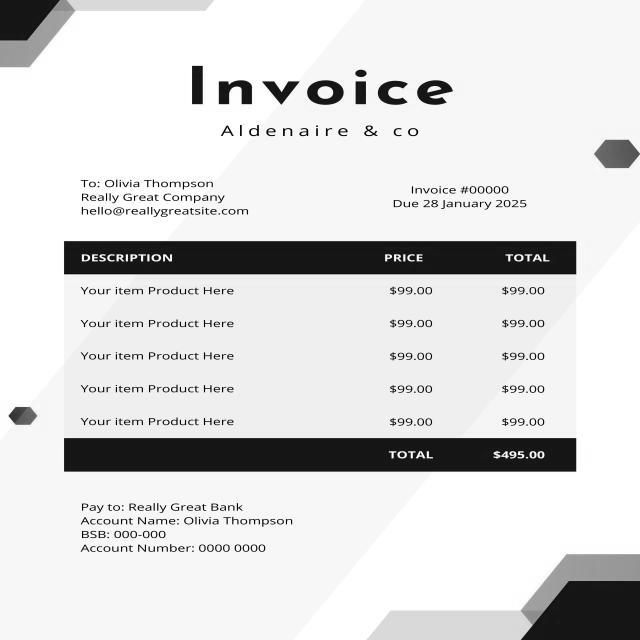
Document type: Invoice